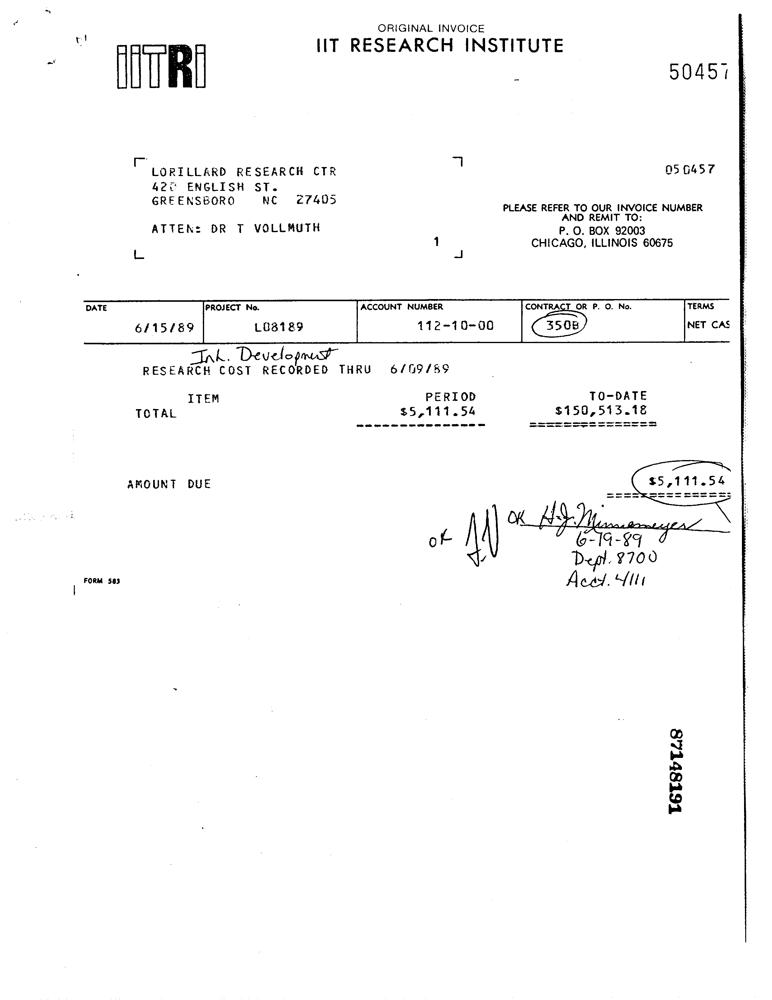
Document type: Invoice